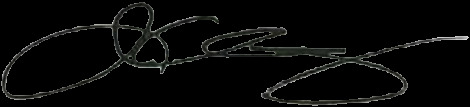
Signature of: jim cheng